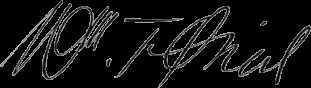
Signature of: william t o neil